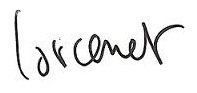
Signature of: emmanuel larcenet